Question: What is the property identification or parcel number listed?
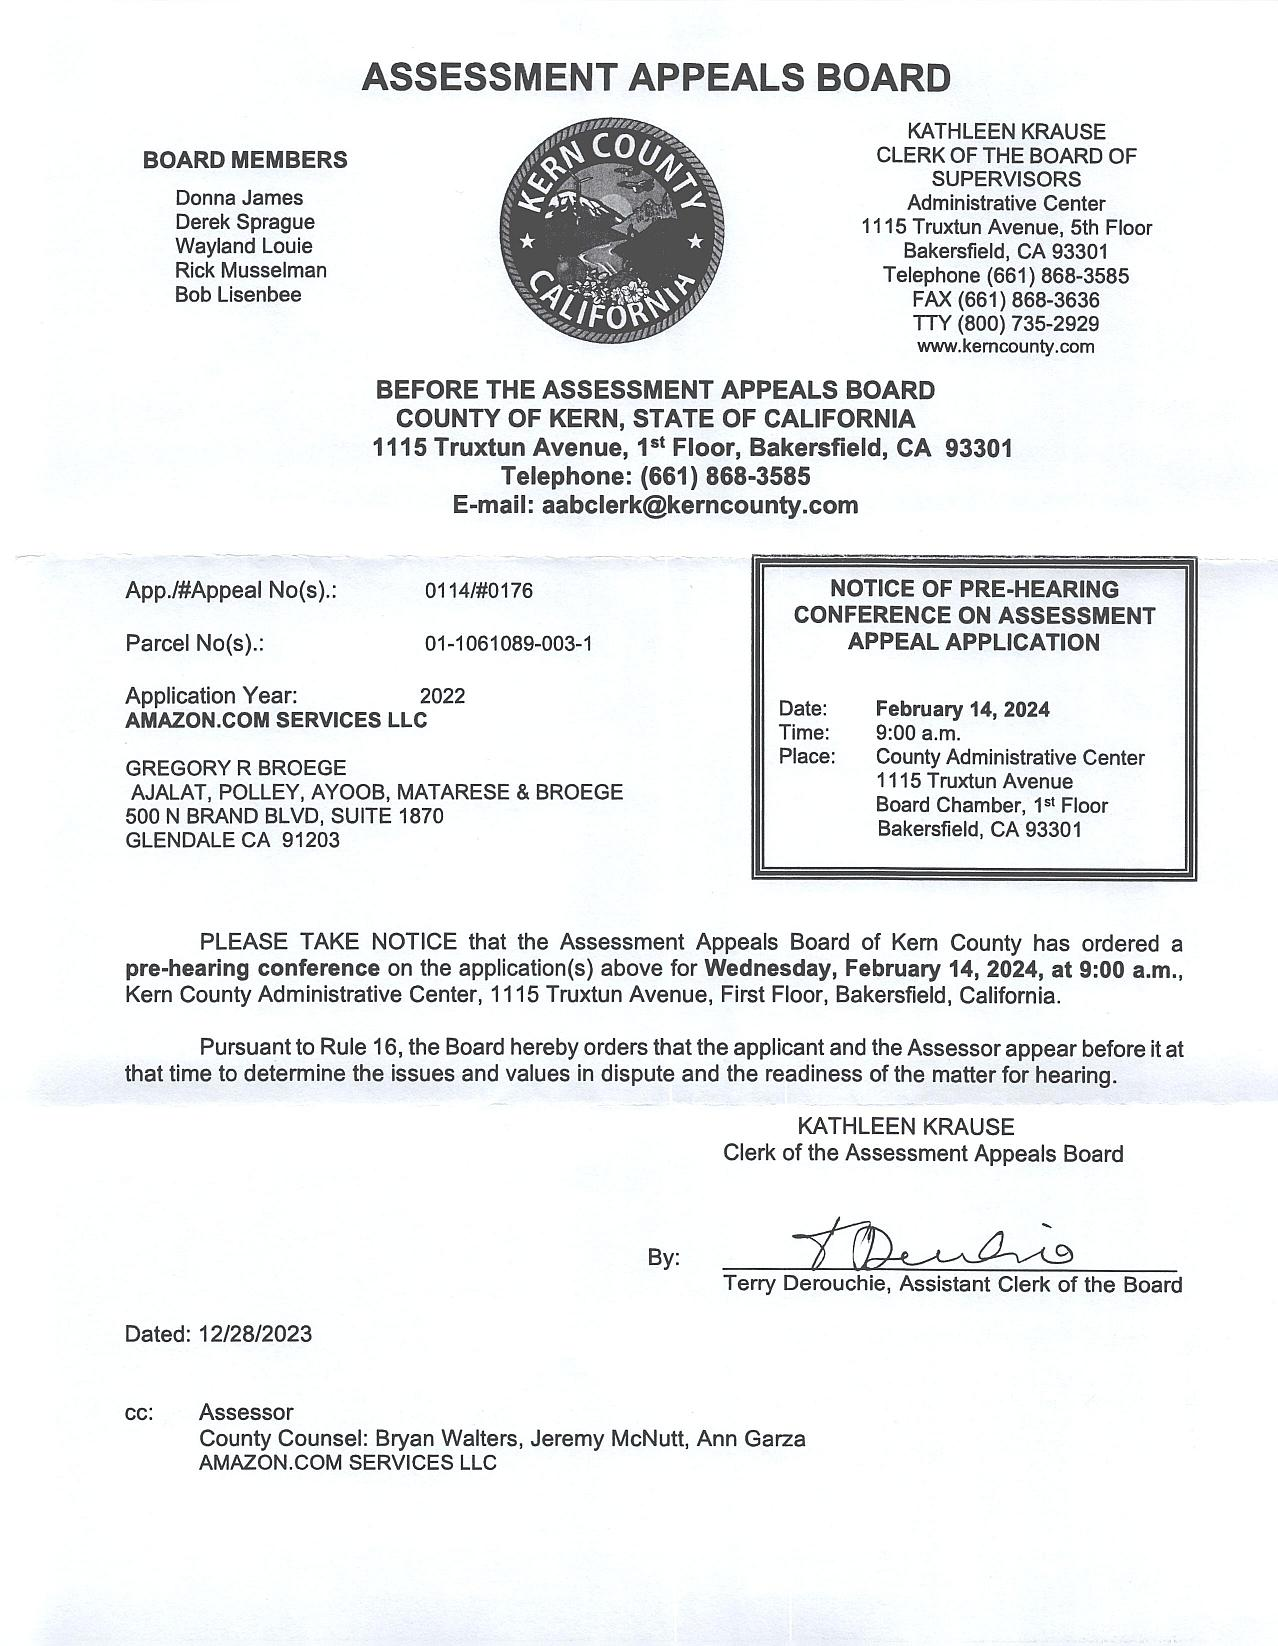
Answer: "01-1061089-003-1"